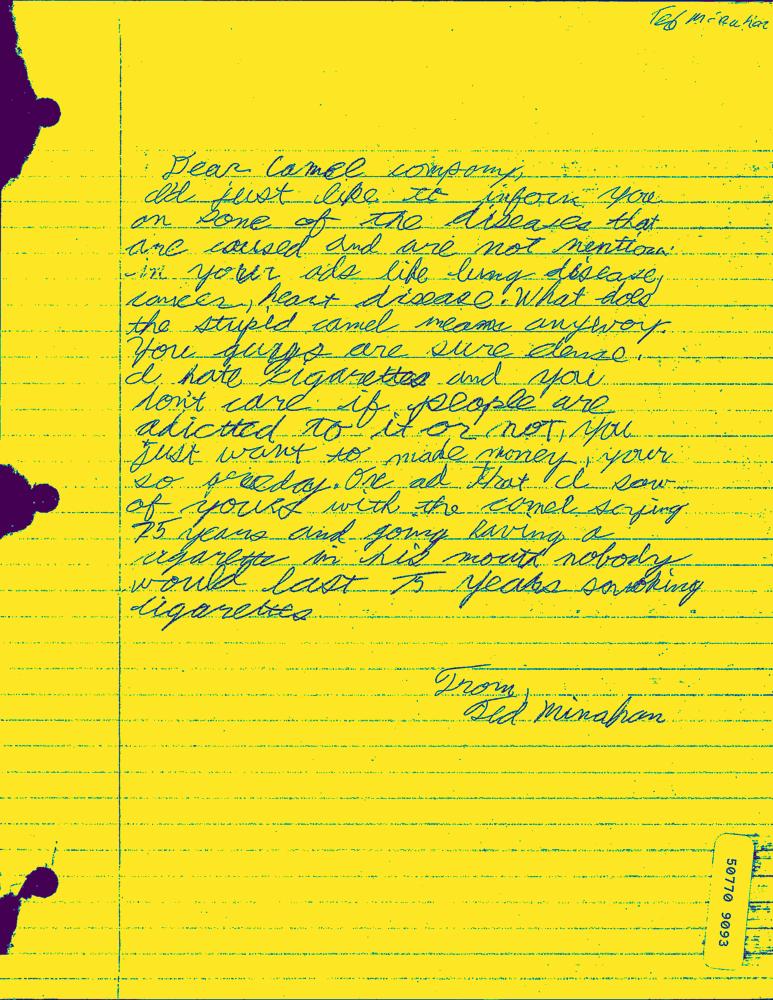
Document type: Hand-Written